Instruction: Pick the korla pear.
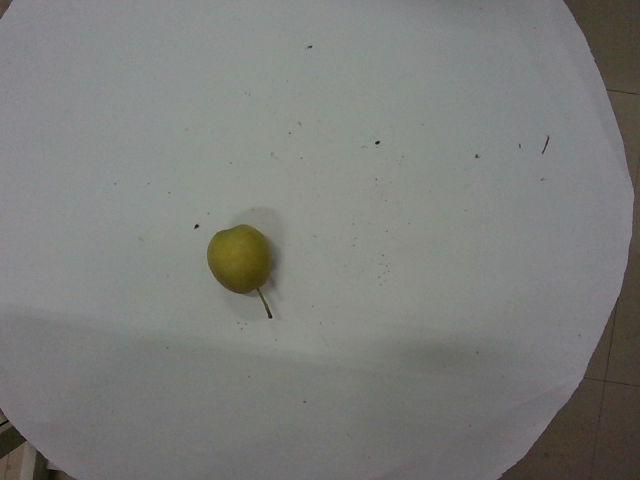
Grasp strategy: vertical